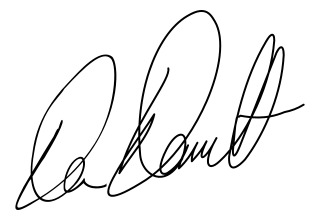
Signature of: daniel dennett